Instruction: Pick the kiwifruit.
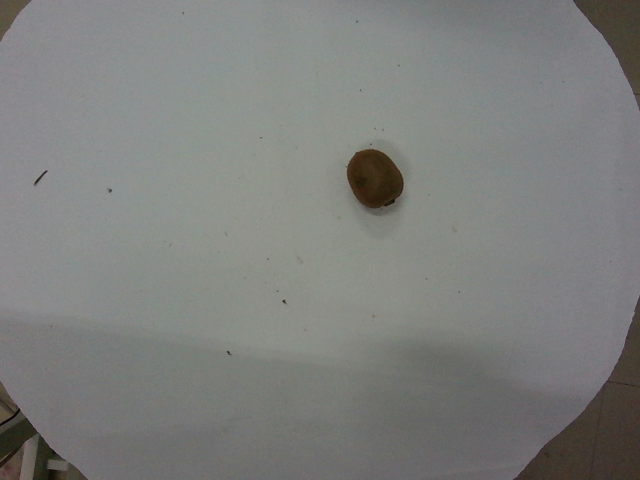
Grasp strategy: vertical